Question: How is the property described in the document?
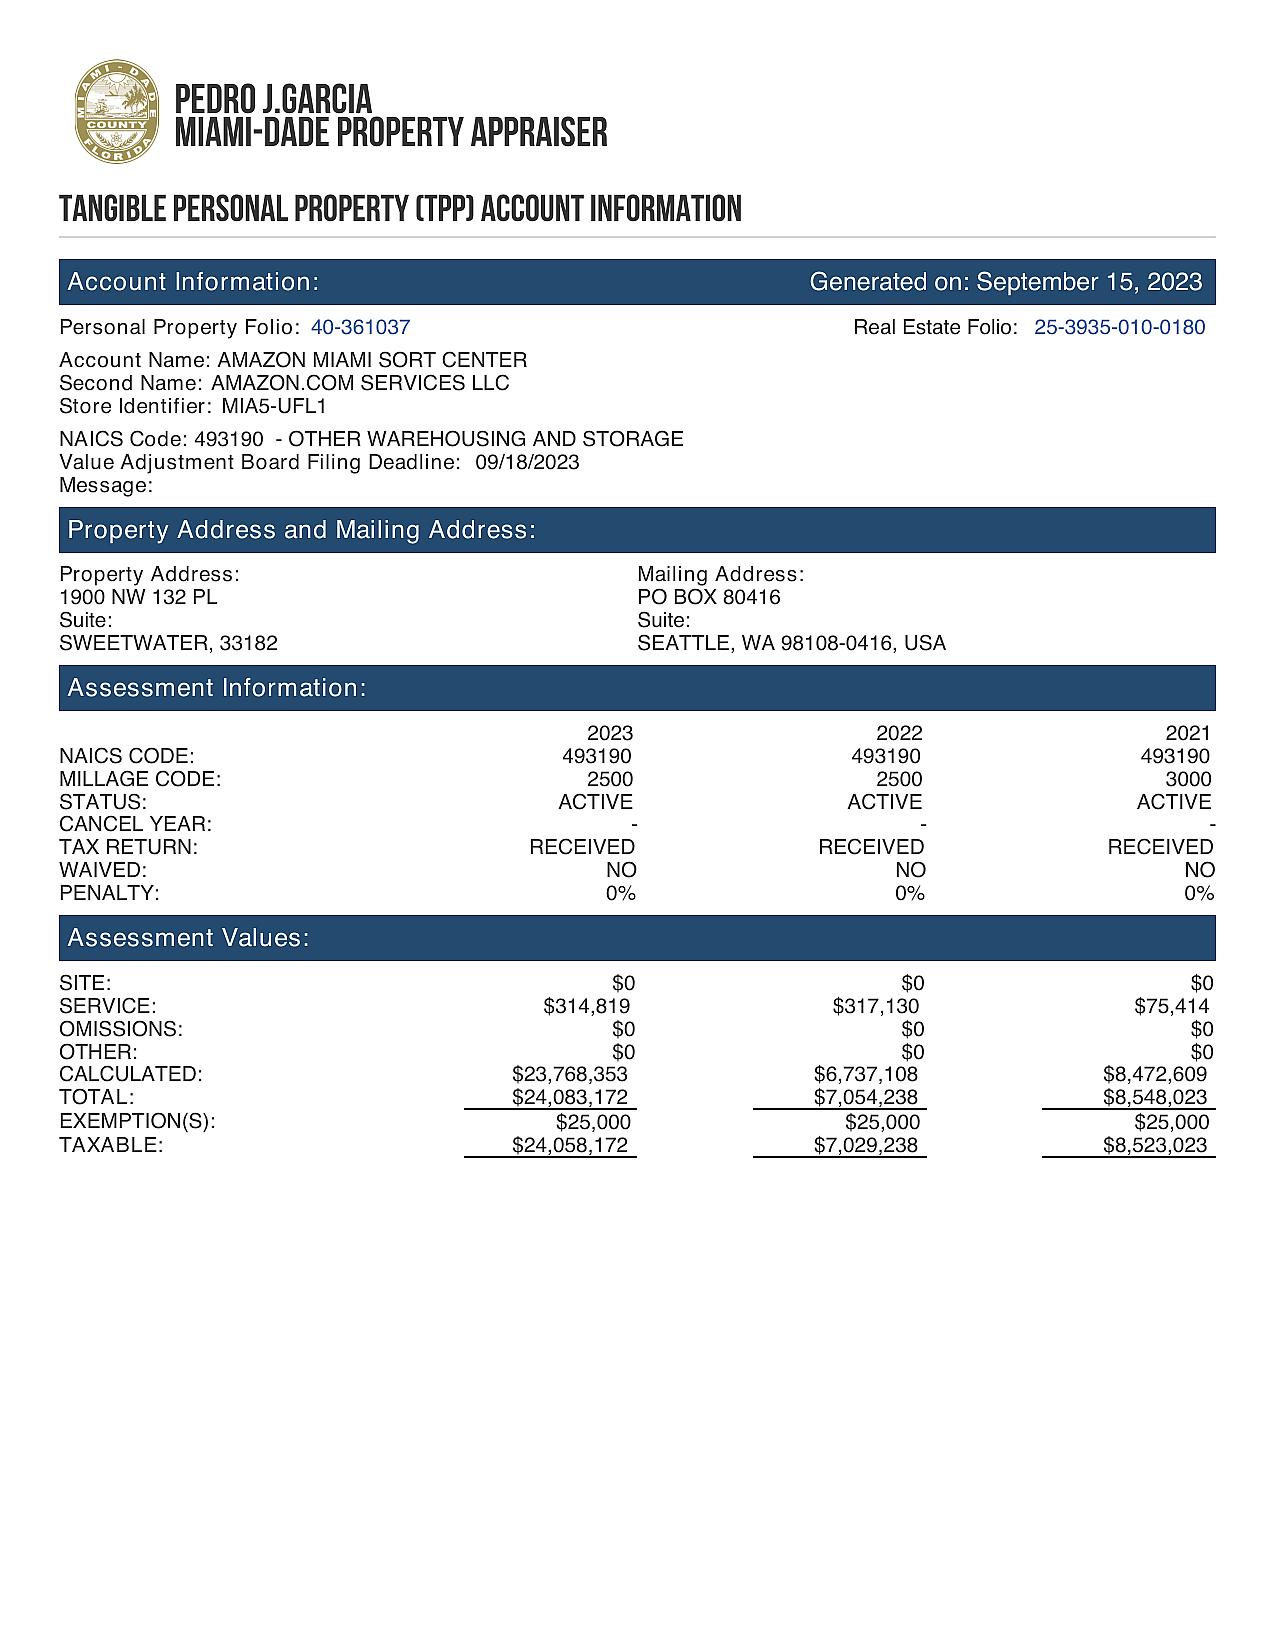
Answer: "OTHER WAREHOUSING AND STORAGE"